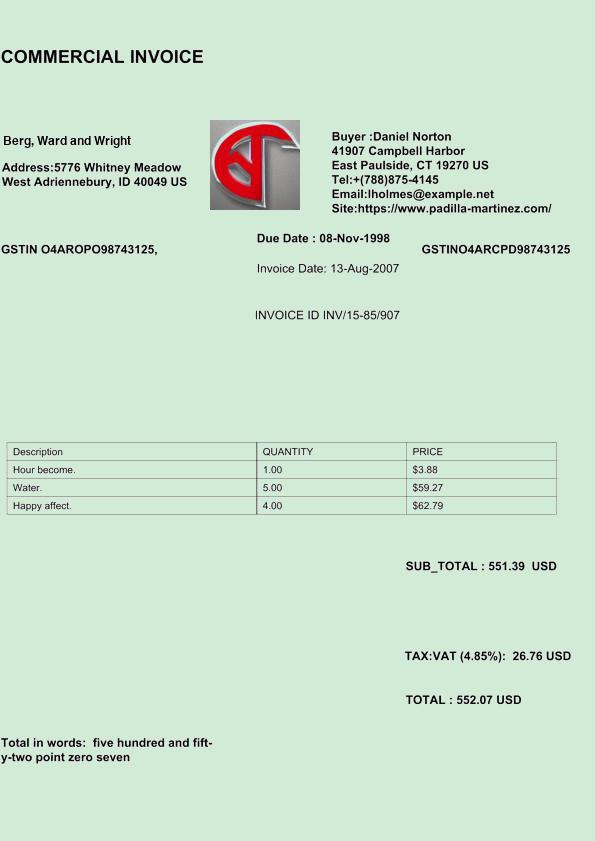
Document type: Invoice